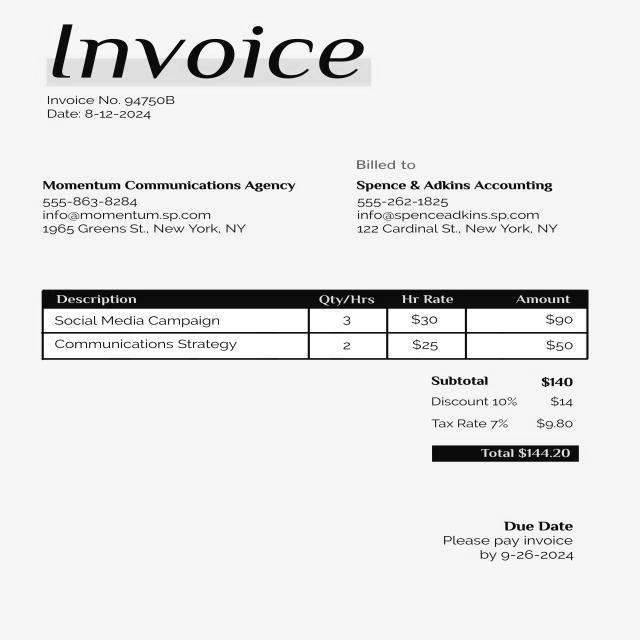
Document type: Invoice